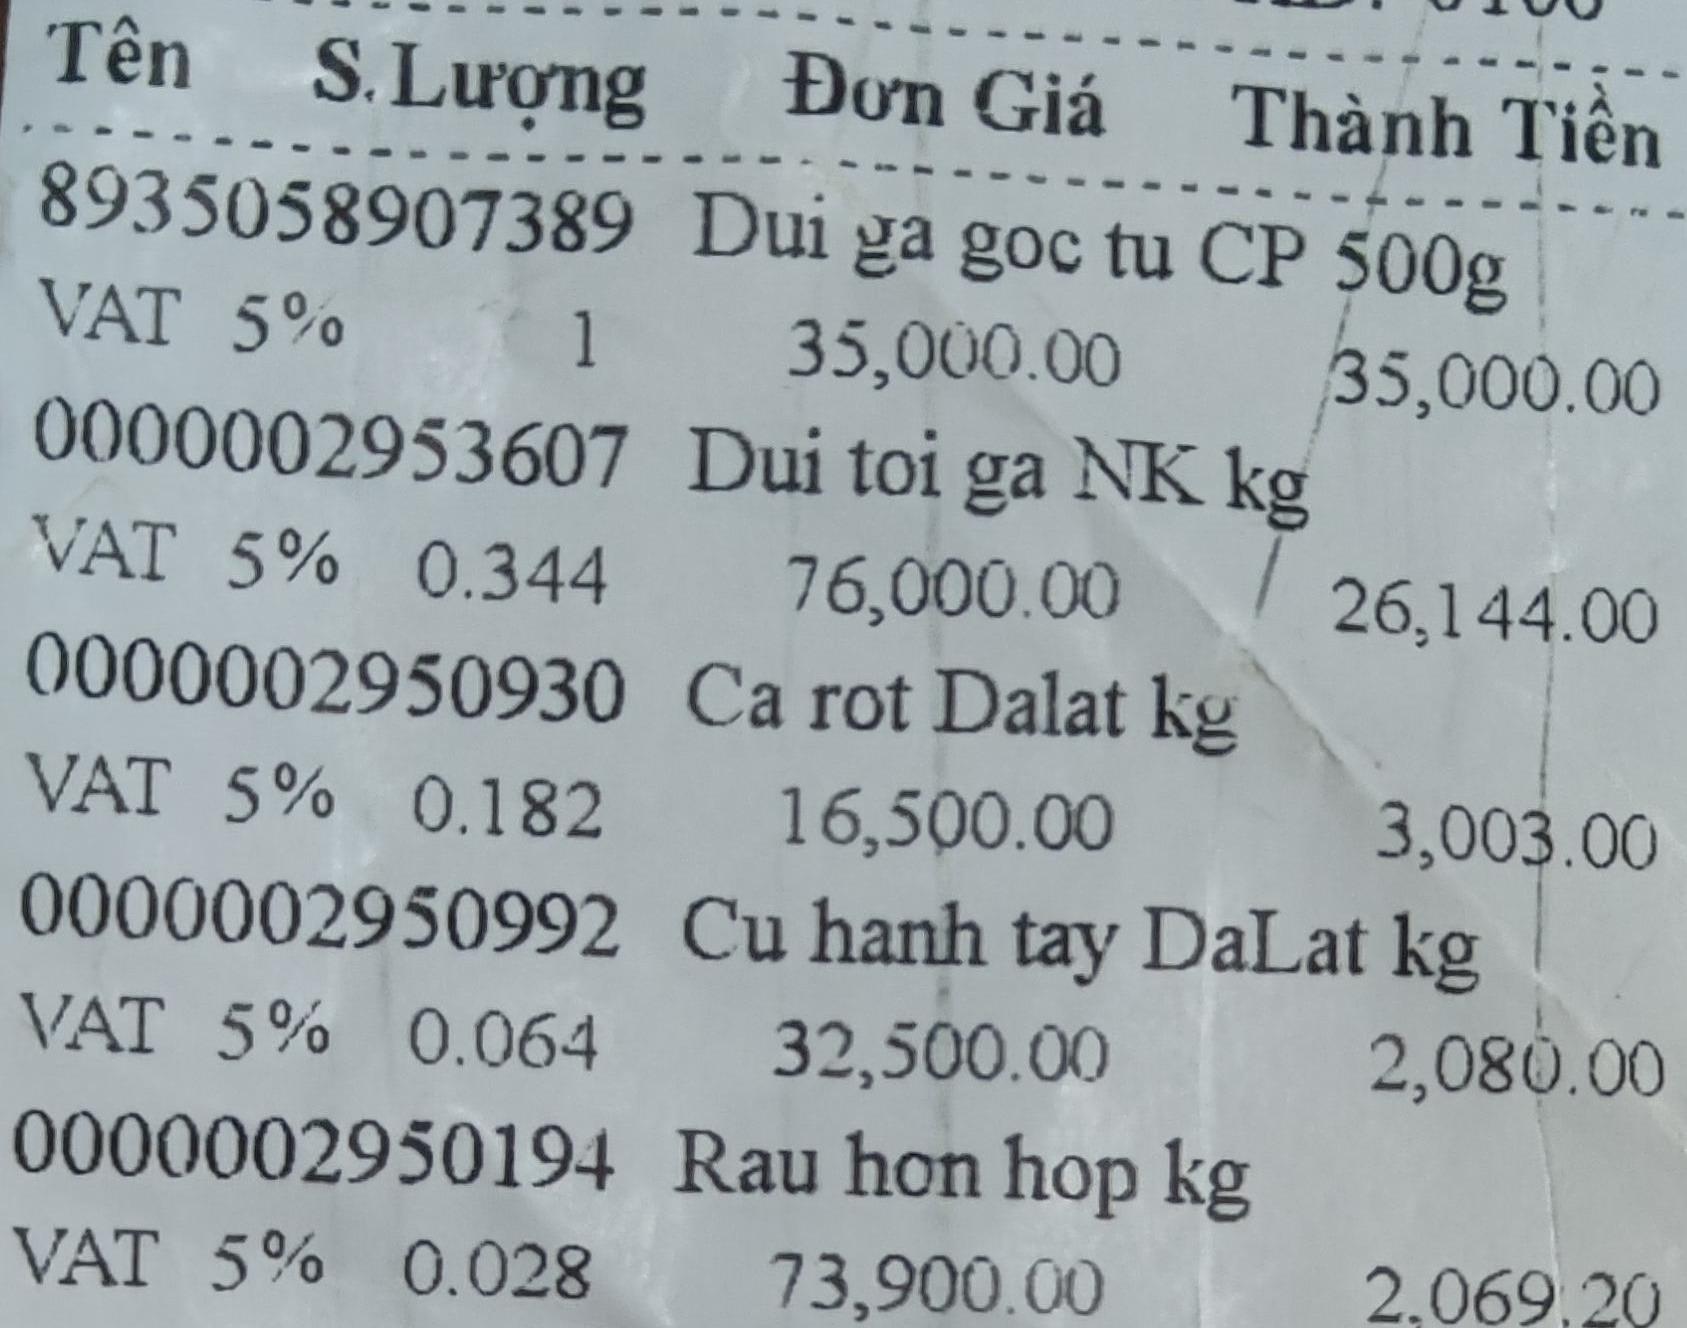
<table>
<tr>
<th>Tên</th>
<th>S.Lượng</th>
<th>Đơn Giá</th>
<th>Thành Tiền</th>
</tr>
<tr>
<td>8935058907389 Dui ga goc tu CP 500g<br>VAT 5%</td>
<td>1</td>
<td>35,000.00</td>
<td>35,000.00</td>
</tr>
<tr>
<td>0000002953607 Dui toi ga NK kg<br>VAT 5%</td>
<td>0.344</td>
<td>76,000.00</td>
<td>26,144.00</td>
</tr>
<tr>
<td>0000002950930 Ca rot Dalat kg<br>VAT 5%</td>
<td>0.182</td>
<td>16,500.00</td>
<td>3,003.00</td>
</tr>
<tr>
<td>0000002950992 Cu hanh tay DaLat kg<br>VAT 5%</td>
<td>0.064</td>
<td>32,500.00</td>
<td>2,080.00</td>
</tr>
<tr>
<td>0000002950194 Rau hon hop kg<br>VAT 5%</td>
<td>0.028</td>
<td>73,900.00</td>
<td>2,069.20</td>
</tr>
</table>